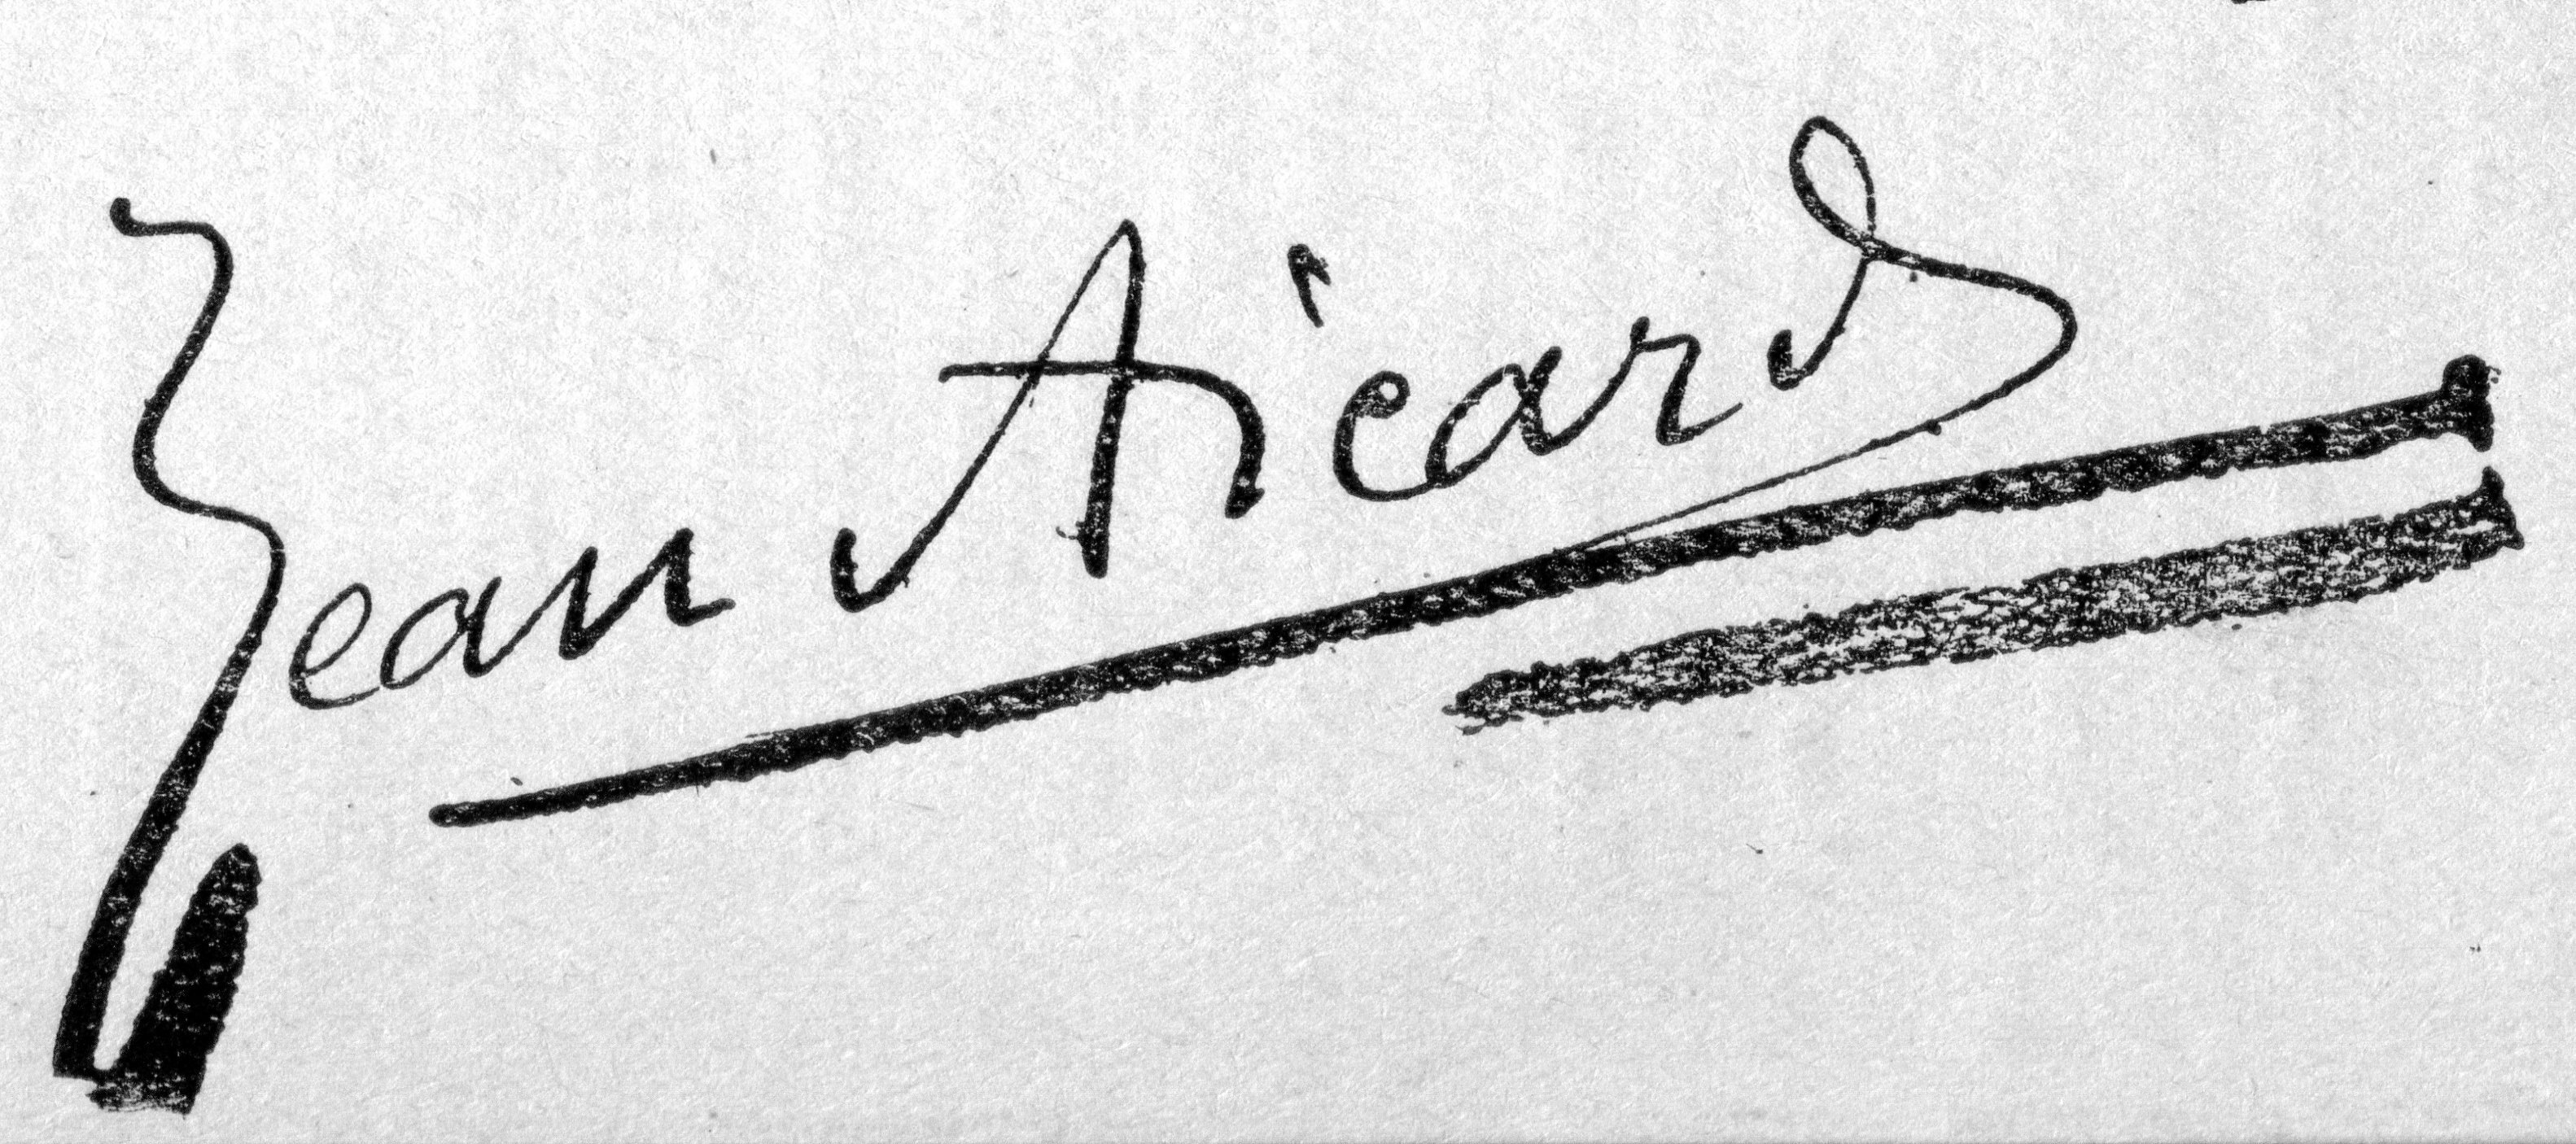
Signature of: jean aicard